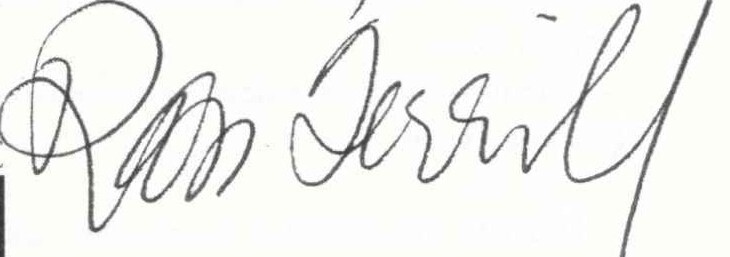
Signature of: ross terrill